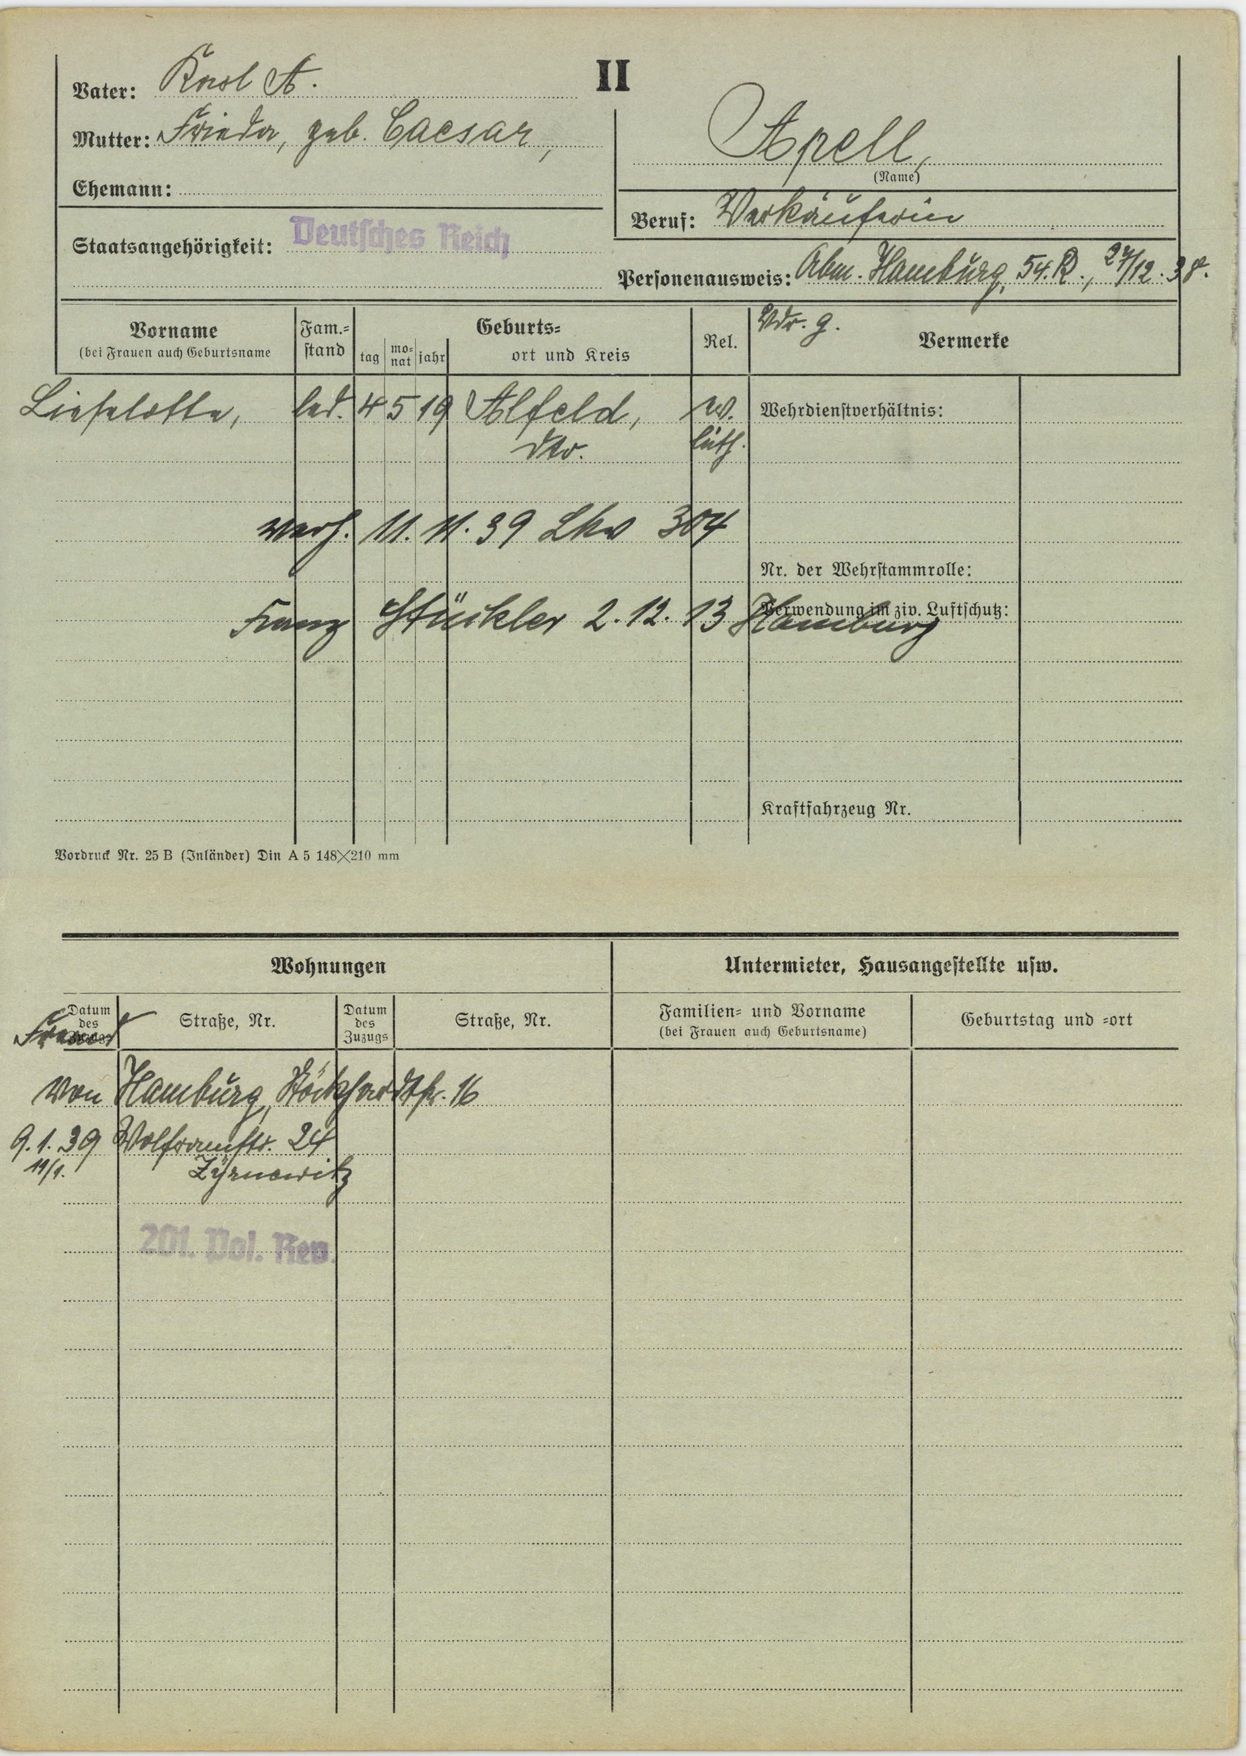
Apell